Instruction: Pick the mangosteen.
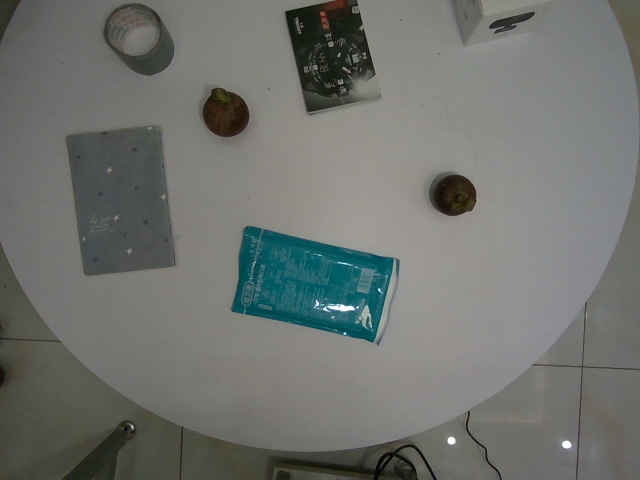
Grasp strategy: vertical